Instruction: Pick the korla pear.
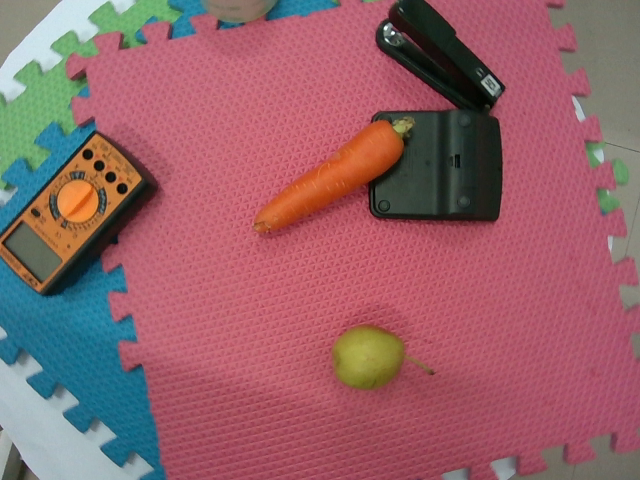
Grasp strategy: vertical